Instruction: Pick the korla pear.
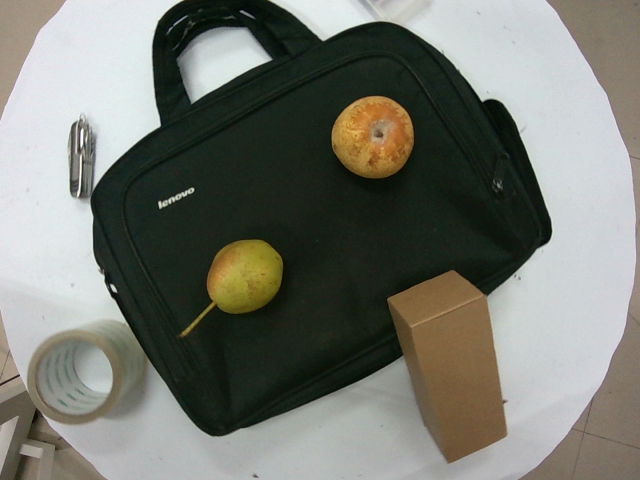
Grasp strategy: vertical